Question: Can you provide the account number mentioned in the document?
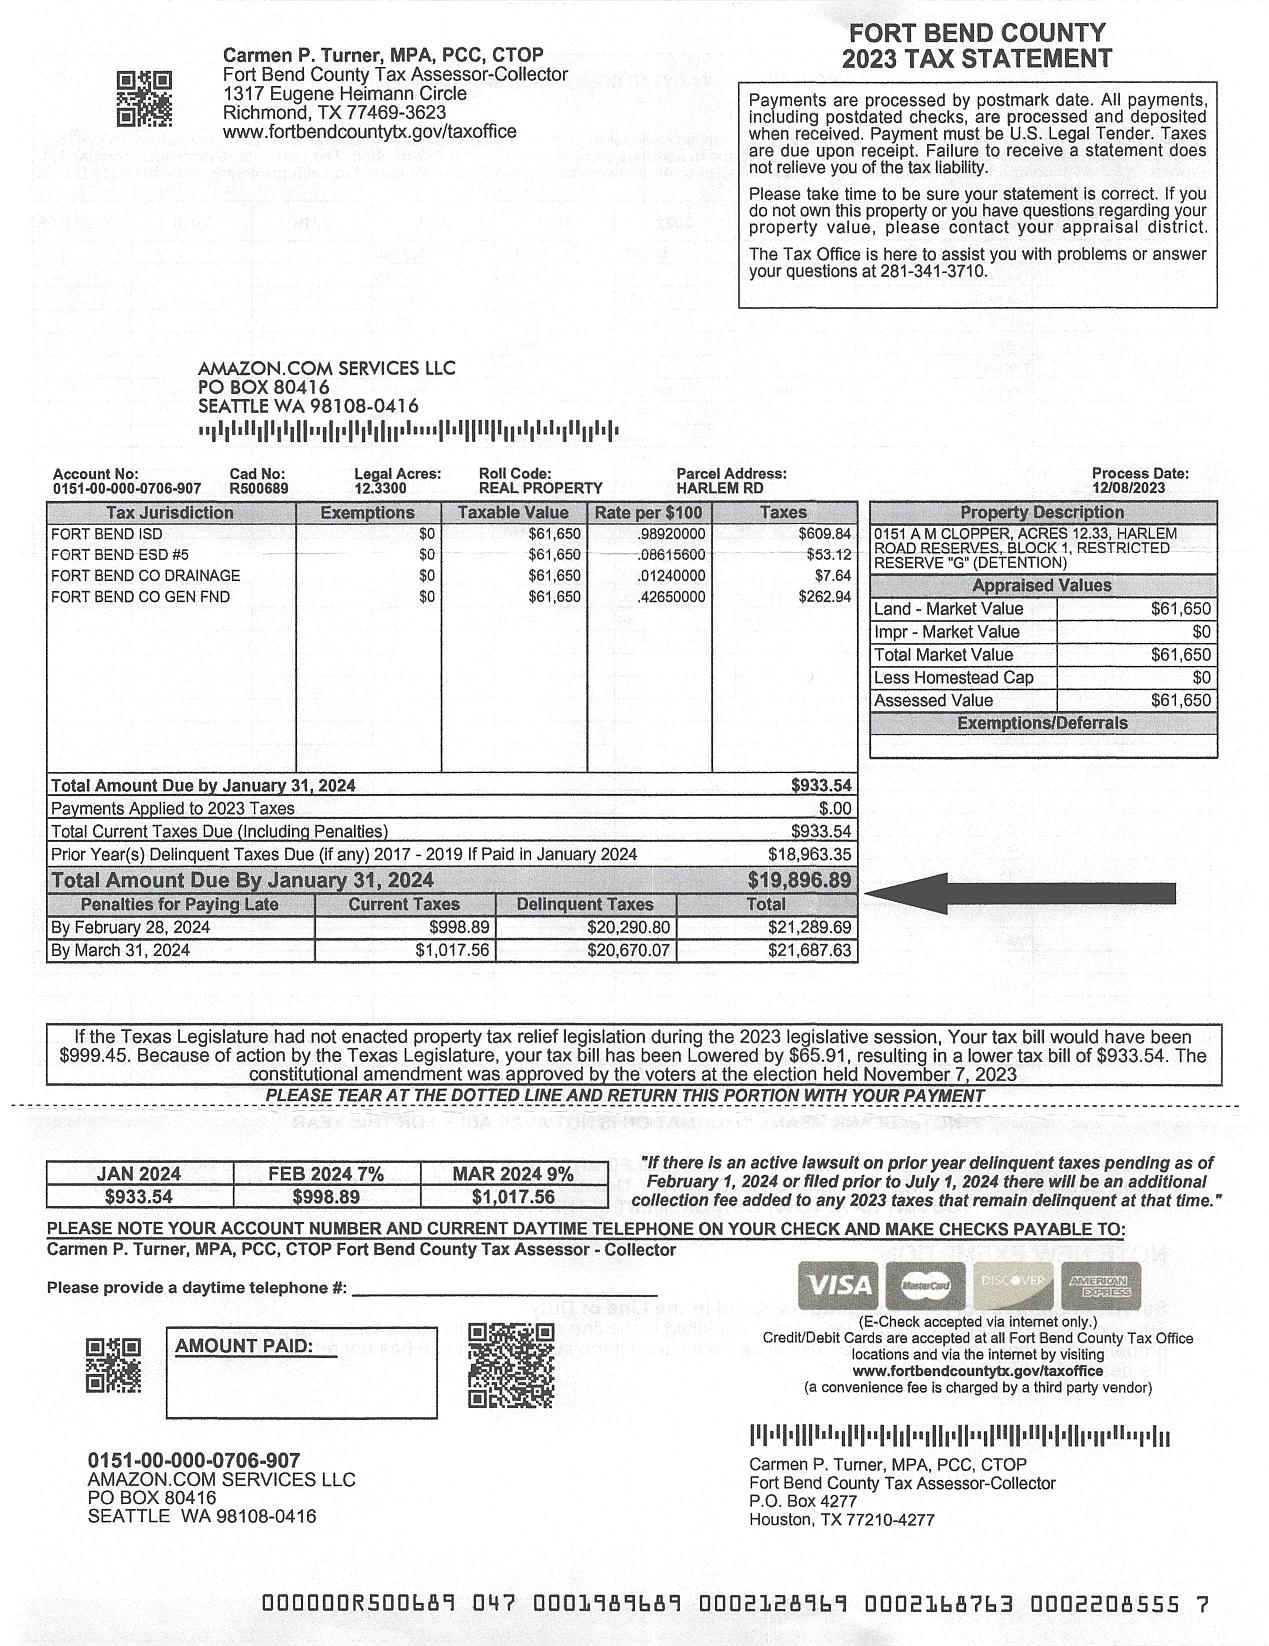
Answer: "0151-00-000-0706-907"